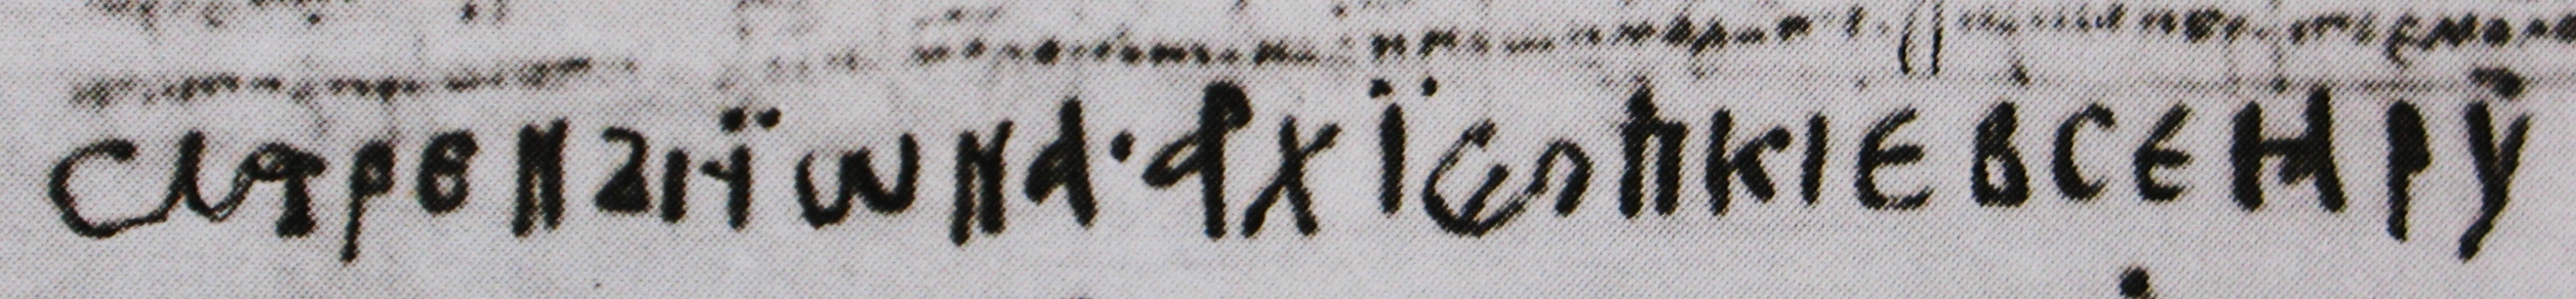
Signature of: jonah of moscow